Question: What might the diagnosis be?
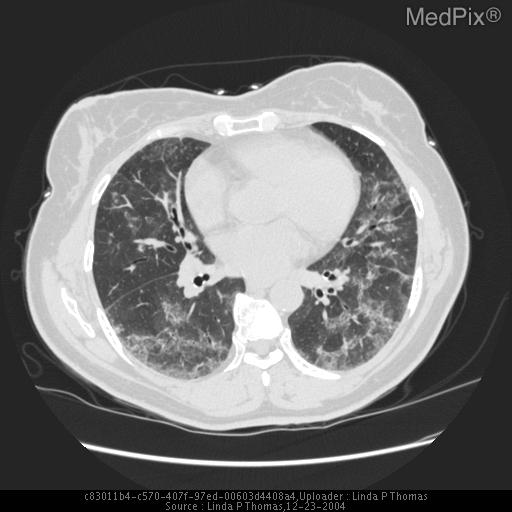
Answer: The possible diagnosis includes Interstitial pneumonitis to include nonspecific interstitial pneumonitis.
pneumocytis carinii pneumonia
non tuberculous mycobacterial infection
pulmonary alveolar proteinosis.